Question: What jurisdiction, city, or county is the document associated with?
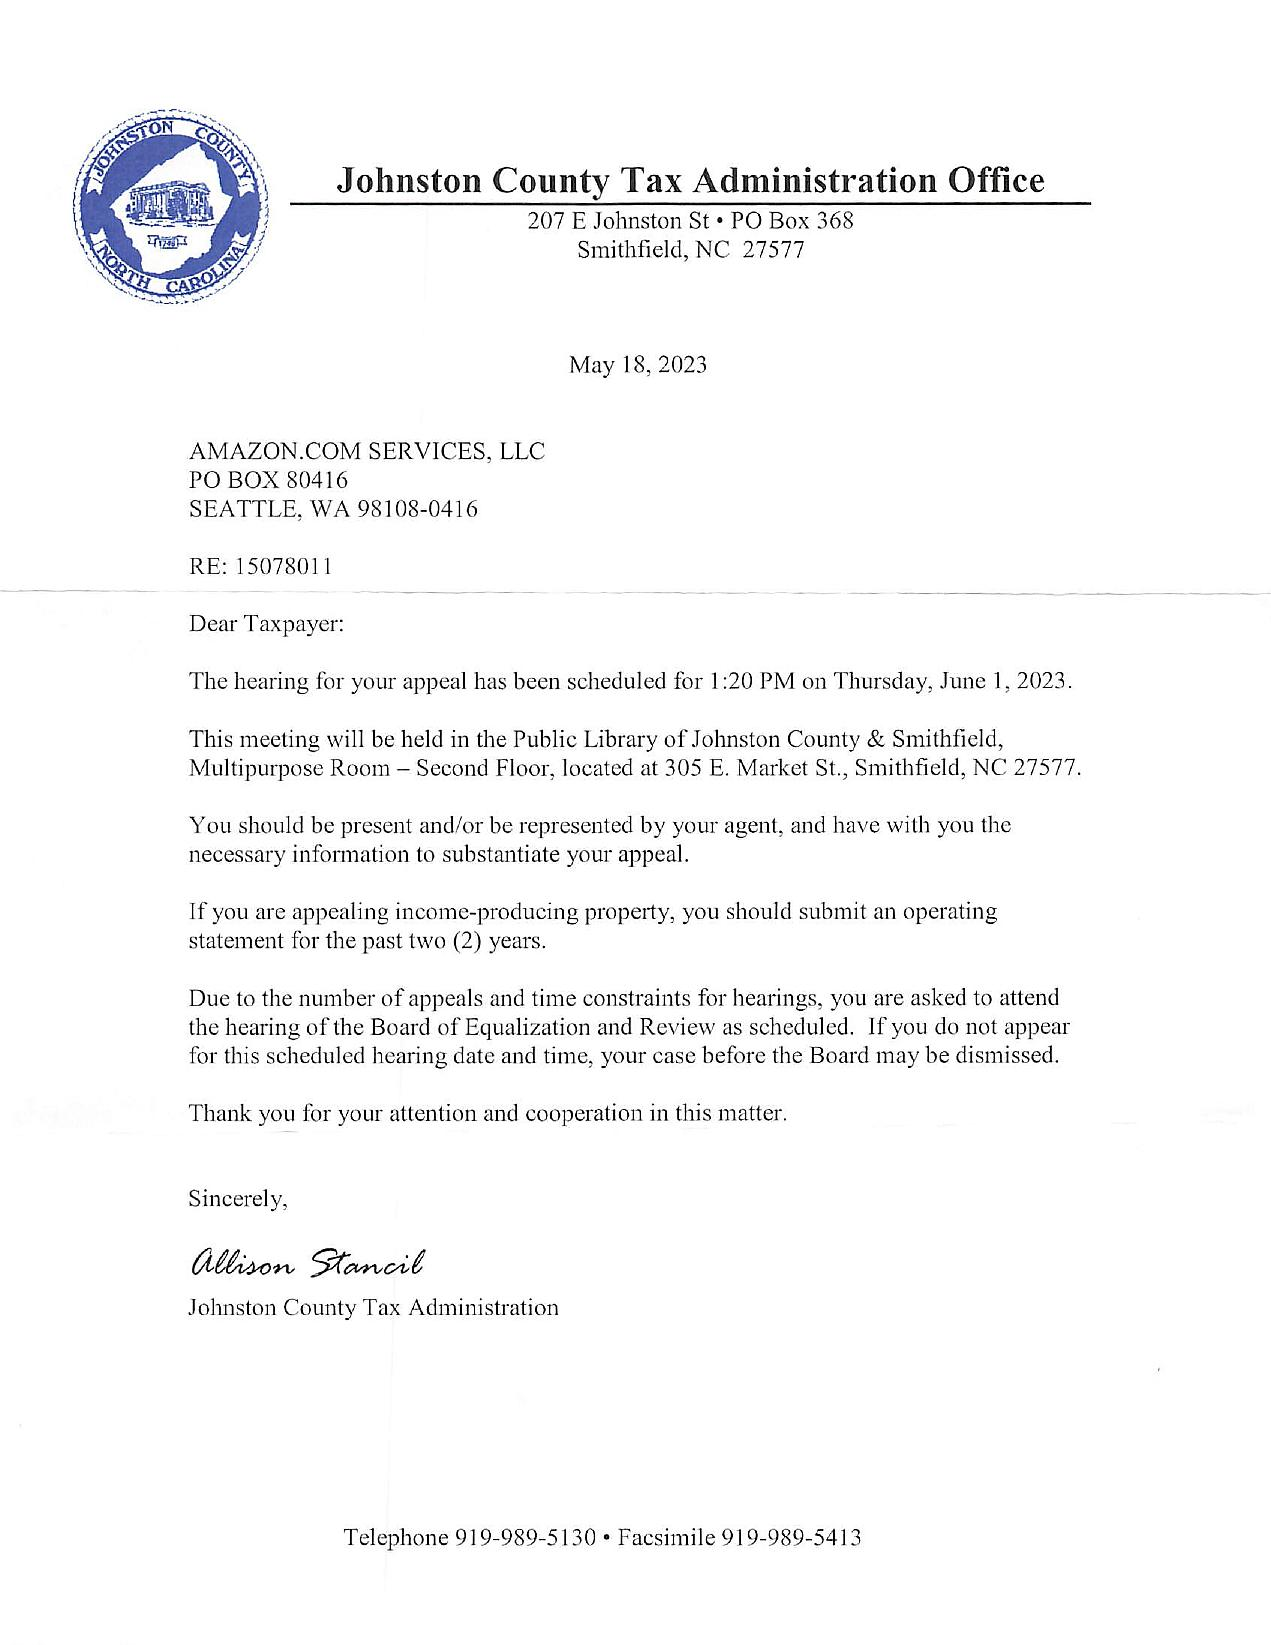
Answer: "Johnston County"